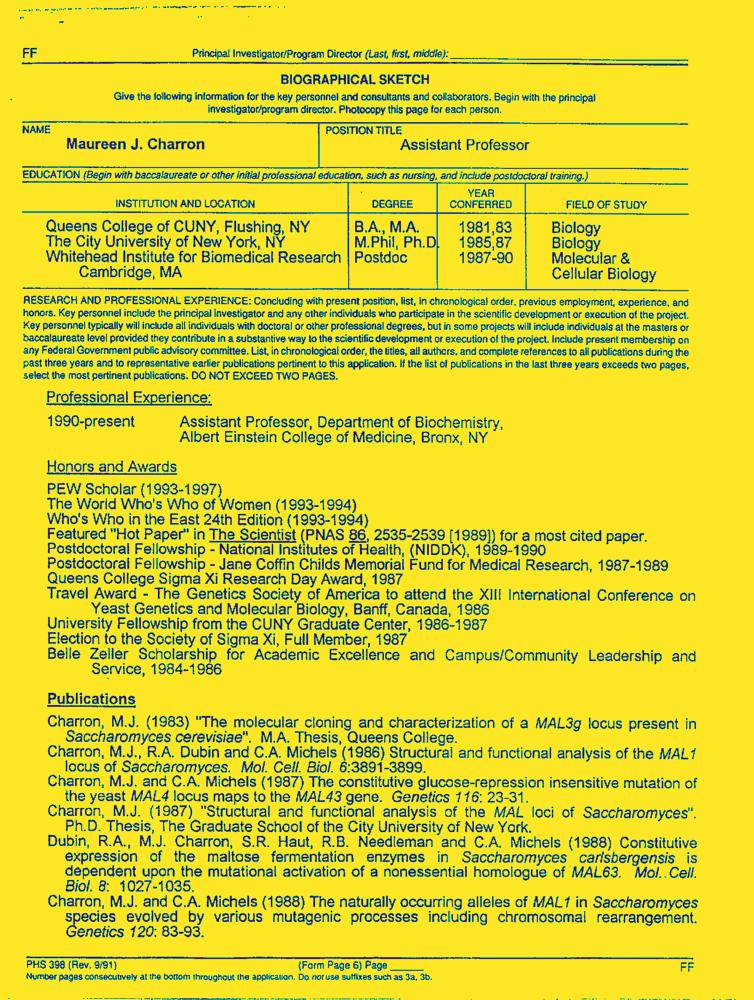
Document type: Resume-Doc